Question: How does the patient history play a role?
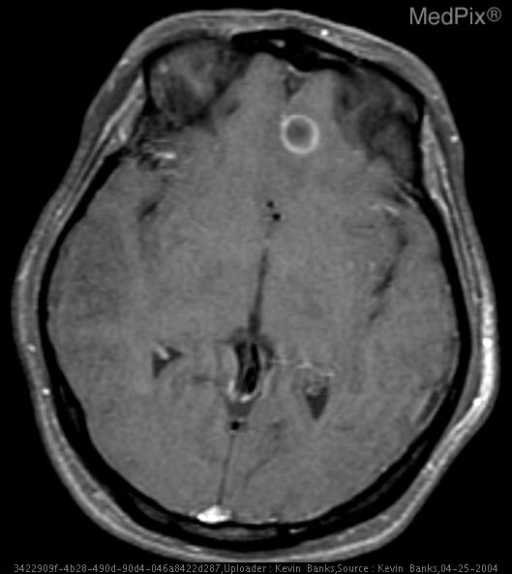
Answer: The patient's history of A 35 year-old Hispanic female with no significant past medical history presented with new onset of seizures. is key in understanding the case.